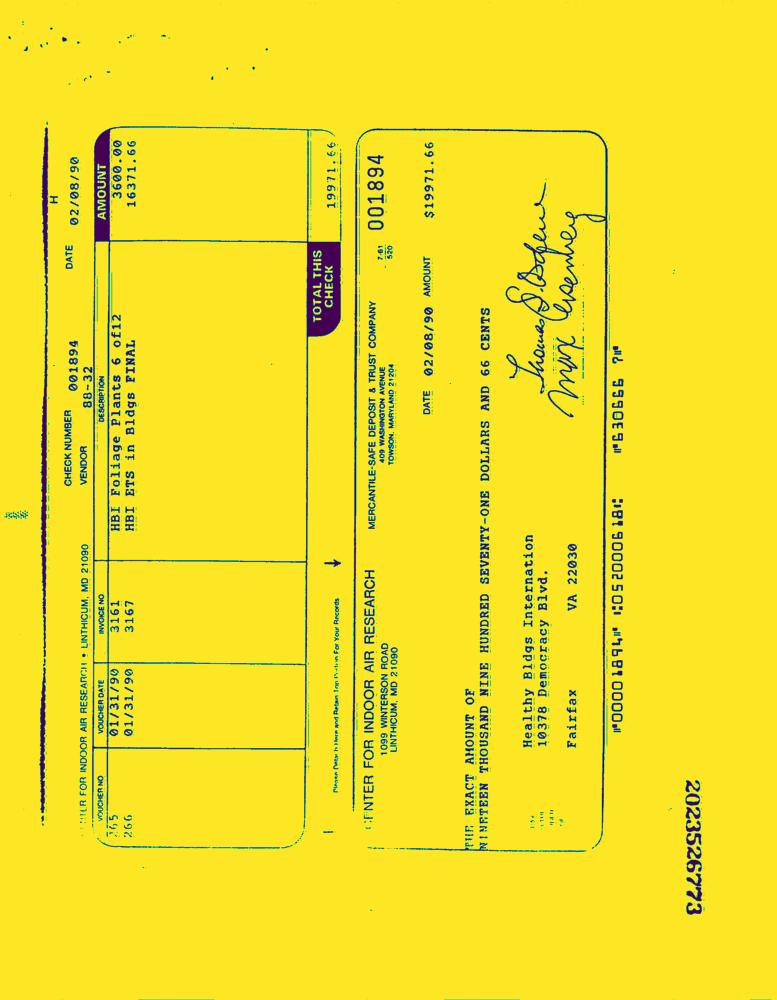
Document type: Invoice-Doc